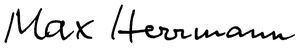
Signature of: max herrmann